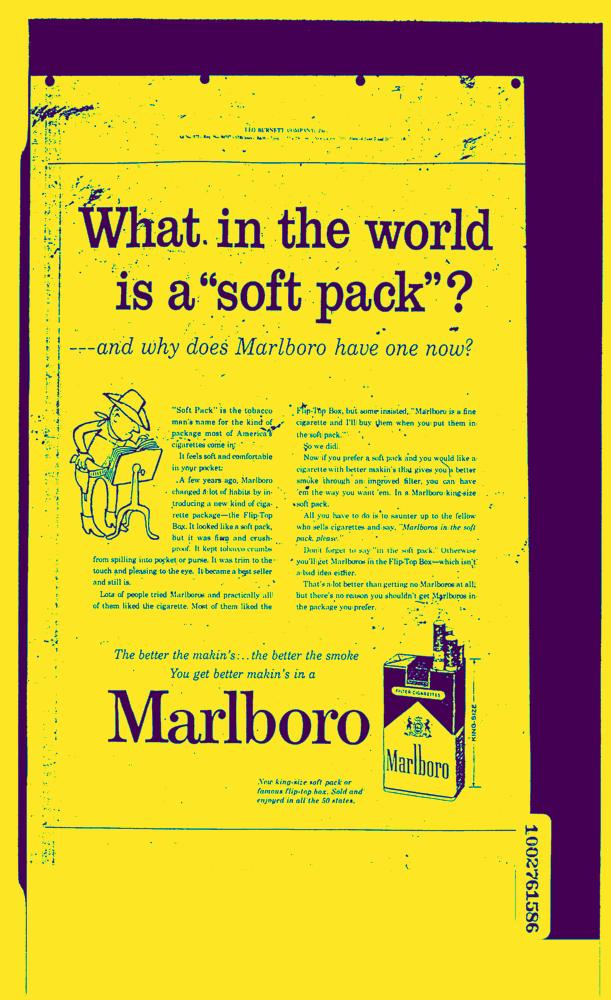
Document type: AD